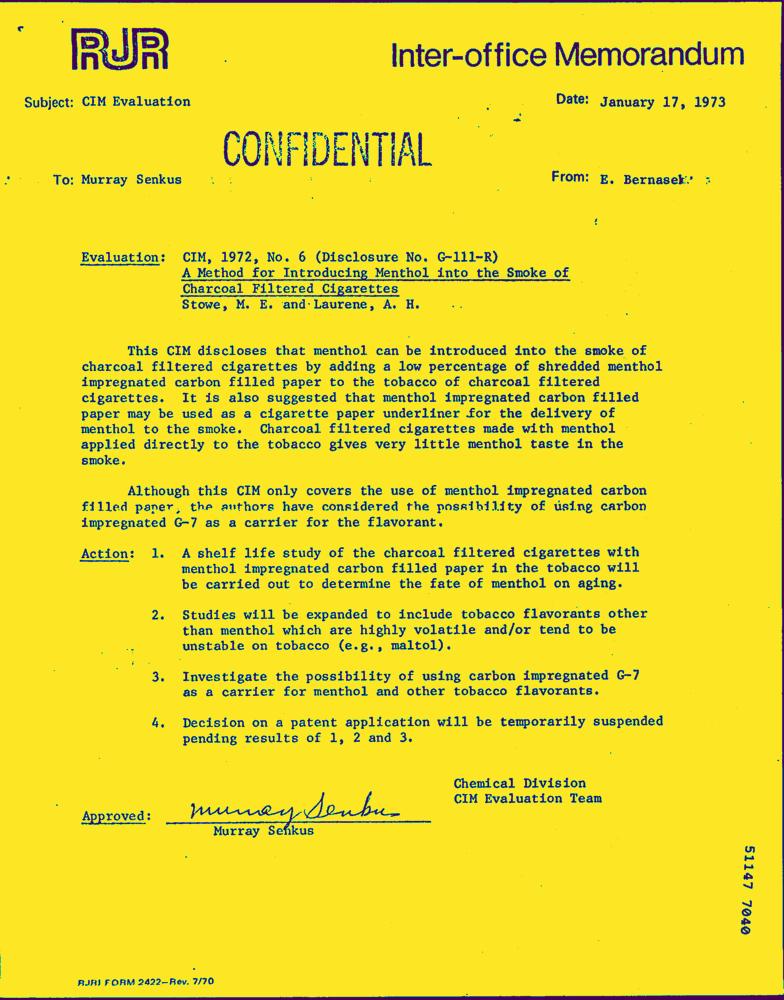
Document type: Letter-Doc